Patient: Female, age 58
A 58-year-old woman visited her primary physician with a chief complaint of exertional dyspnea that began 2 months before hospitalization. Chest radiography showed a reticulated pattern in both lower lung fields and bilateral hilar lymphadenopathy. The patient was referred to our hospital and admitted for further evaluation.
She was a current smoker with 60-pack-year smoking history. The findings on admission were as follows: New York Heart Association (NYHA) Class III, body temperature, 36C; blood pressure, 118/72 mmHg; pulse rate, 78/min; respiratory rate, 28/min; and SpO2, 88% (room air).
The laboratory tests on admission (Table 1) showed mild elevations in the patient's lactate dehydrogenase (LDH), surfactant protein-D (SP-D), carcinoembryonic antigen (CEA), and rheumatoid factor (RF) levels. The patient was negative for all connective tissue disease (CTD) markers. An arterial blood gas analysis showed hypoxemia and respiratory alkalemia. Pulmonary function tests showed a mild restrictive disorder (vital capacity, 76.9%), whereas the diffusing capacity of the lung for carbon monoxide (DLCO), as determined by the steady state method, was reduced to 33.5% of the predicted value. An electrocardiogram showed peaked p waves in leads II, aVF, and V1. Echocardiography showed that the left ventricular systolic function was maintained, while the right ventricular systolic pressure (RVSP) and tricuspid regurgitation pressure gradient (TRPG) were mildly elevated at 52.0 mmHg, 42.0 mmHg, respectively and the right ventricle was enlarged. We did not perform a 6-minute walk test. Chest radiography on admission (Fig. 1) showed a reticular pattern in both lower lung fields, bilateral hilar adenopathy, and right atrial enlargement. Chest computed tomography (CT) on admission (Fig. 2) showed bilateral hilar and mediastinal lymphadenopathy, ground glass opacities with lobular septal thickening, predominantly in both lower lung fields, and pulmonary artery enlargement.
Bronchoscopy was performed on hospital Day 5. TBLB of the right lower, middle, and upper lobes was performed. The histopathology was nonspecific, showing only alveolar septal fibrosis and small round cell infiltration, leading to a pathological diagnosis of chronic interstitial pneumonitis. The TBLB findings were again reviewed after the diagnosis was made. Although alveolar septal fibrosis and the fibrous obliteration of the small veins and venules were present (Fig. 3), these changes were slight and could not lead to the correct diagnosis. A thoracoscopic lung biopsy was contraindicated because of the high risk of morbidity and mortality. She was discharged from hospital on Day 17 with home oxygen therapy (1.5 L/min at rest and 3 L/min during exertion) to maintain SpO2 level of >90%. We continued the prescription of furosemide (20 mg/day) and enalapril (2.5 mg/day), which had been prescribed by her primary care doctor before admission.
However, the patient's symptoms did not improve. At approximately 6 months after her discharge from hospital, her dyspnea worsened due to a cold and she revisited our hospital. Since her SpO2 was 80-85% with 2 L/min of oxygen by cannula, the patient was readmitted to our hospital.
Laboratory tests showed an elevated LDH level, severe hypoxemia and the deterioration of her respiratory alkalemia (Table 2). An electrocardiogram showed peaked p waves in leads II, aVF, and V1, a deep S wave in lead I, and a negative T wave in lead III, all of which were consistent with right heart overload. Echocardiography showed a decreased left ventricular systolic function with an ejection fraction (EF) of 50%. Her RVSP and TRPG values were further elevated to 72.0 mmHg and 60.0 mmHg, respectively, and right ventricular enlargement and ventricular septal flattening were observed. In addition to a reticular pattern in both lower lung fields and bilateral hilar lymphadenopathy, chest radiography also showed right atrial enlargement and a right pleural effusion (Fig. 4). Chest CT revealed an increase in bilateral hilar and mediastinal lymphadenopathy, a small amount of right pleural effusion, a severely enlarged pulmonary artery, increased pulmonary vascular markings, and a reticular granular pattern, predominantly in the lower lung fields (Fig. 5). We could not perform pulmonary function tests or a 6-minute walk test.
Based on the marked hypoxemia, the imaging findings of a reticular pattern with lobular septal thickening, and the TBLB findings during her previous hospitalization, an acute exacerbation of interstitial pneumonitis was initially considered. Steroid pulse therapy (methylprednisolone [1 g for 3 days]) was started on admission. Her SpO2 was maintained at about 95% with an oxygen cannula (2 L/min), and there was a slight temporary improvement in her exertional dyspnea. However, on hospital Day 14, the patient's dyspnea and oxygenation worsened, and 12 L/min of 50% oxygen by venturi mask was required to achieve an SpO2 of 95%. Thus, a second course of steroid pulse therapy was administered. In addition, her brain natriuretic peptide (BNP) was elevated to 827 pg/mL, pleural effusion developed, and echocardiography showed an increase in TRPG to 62.1 mmHg (Fig. 6a). Diuretics were added to treat the patient's worsening right heart failure.
Her respiratory status improved with an SpO2 level of >=90% on 6 L/min of oxygen by cannula. However, the patient developed severe lower leg edema, and echocardiography on hospital Day 42 showed a further increase in TRPG to 72.9 mmHg (Fig. 6b). For the PH with right heart failure, beraprost sodium (120 mug/day) was started on hospital Day 43. On hospital Day 48, however, her respiratory status worsened again and required 8 L/min of oxygen by reservoir mask. Chest radiography showed an increased reticular pattern in both lungs, again suggesting an acute exacerbation of interstitial pneumonitis. A third course of steroid pulse therapy was given, and then prednisolone (30 mg) was initiated as an after-treatment. Nevertheless, the respiratory insufficiency progressed, and the patient died suddenly on hospital Day 59 (Diagram: Fig. 7).
Consent was obtained from the patient's family for an autopsy. The left lung weighed 485 g, and the right lung weighed 445 g. A histopathological examination showed hyaline fibrosis of the alveolar septa and fibrous obliteration and concentric intimal thickening of the venules (Fig. 8a and b). Heath-Edwards grade II medial hypertrophy of the pulmonary artery was present, but plexiform lesions were not observed (Fig. 8c). There were also dilated, multi-layered capillaries, hemorrhages in the alveolar spaces and alveolar septum, and areas of hemosiderosis (Fig. 8d). The mediastinal lymph nodes were enlarged to 40 mm x 35 mm x 15 mm, with enlarged lymph sinuses and histiocytic hemophagocytosis (Fig. 8e). A diagnosis of PVOD was made based on the clinical course and autopsy findings. We concluded that her cause of death was respiratory failure by progressive right heart failure.
Keywords: exertional dyspnea, pulmonary hypertension, pulmonary veno-occlusive disease, sudden death
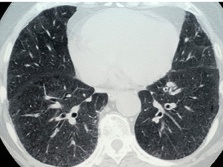
Image caption: a: Chest CT on readmission (lung fields). An increase in the reticular granular pattern was observed, predominantly in both lower lobes, along with increased pulmonary vascular markings.